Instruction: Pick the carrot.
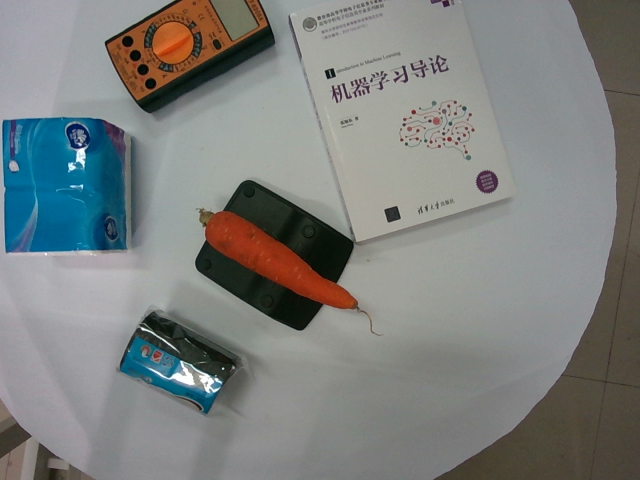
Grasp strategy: vertical